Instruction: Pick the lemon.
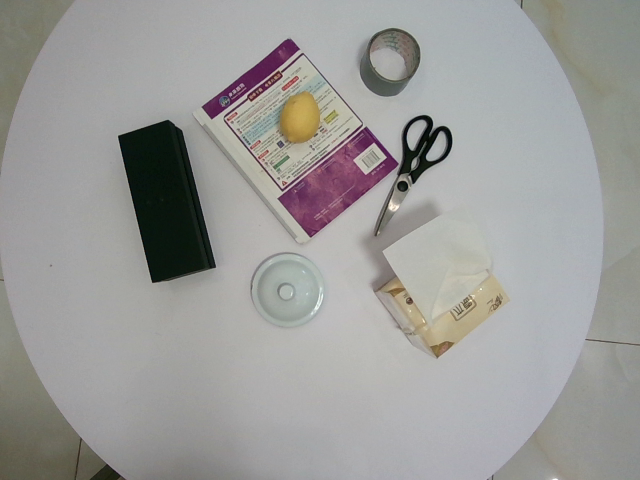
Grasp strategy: vertical